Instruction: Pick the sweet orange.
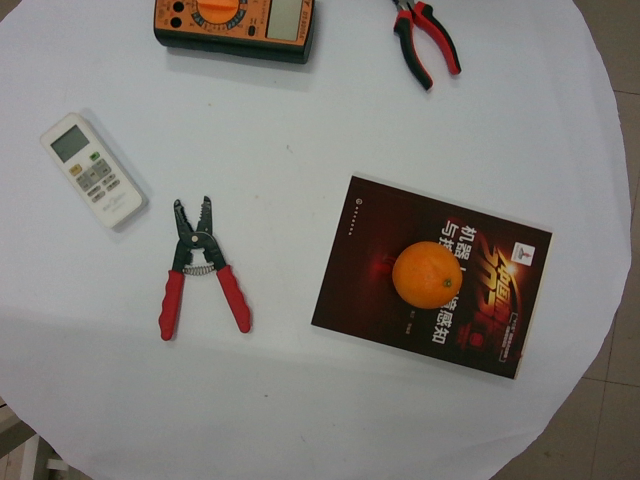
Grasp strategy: vertical